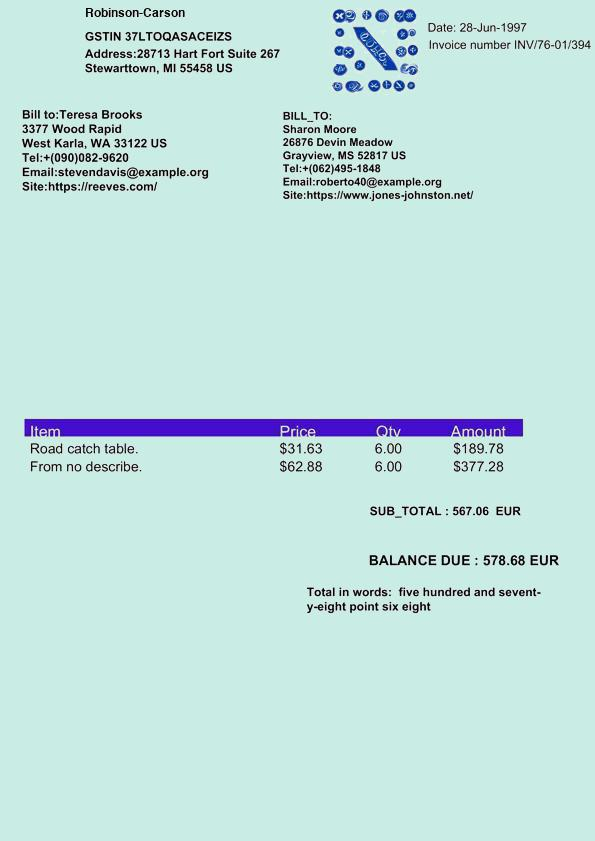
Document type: Invoice